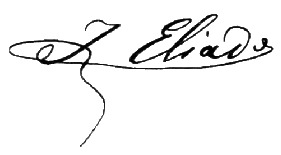
Signature of: ion heliade rădulescu